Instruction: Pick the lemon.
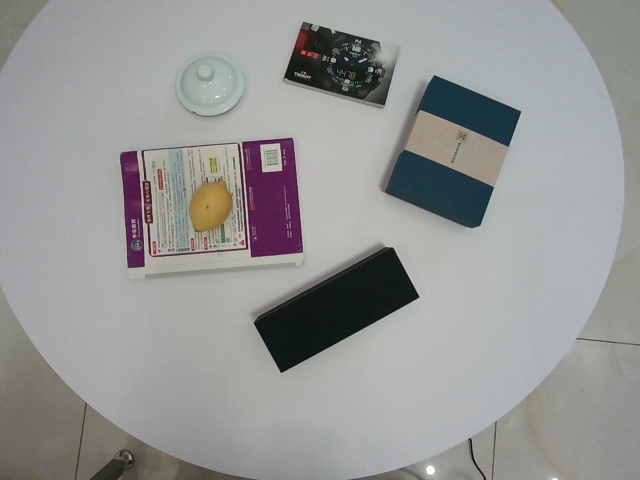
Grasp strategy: vertical